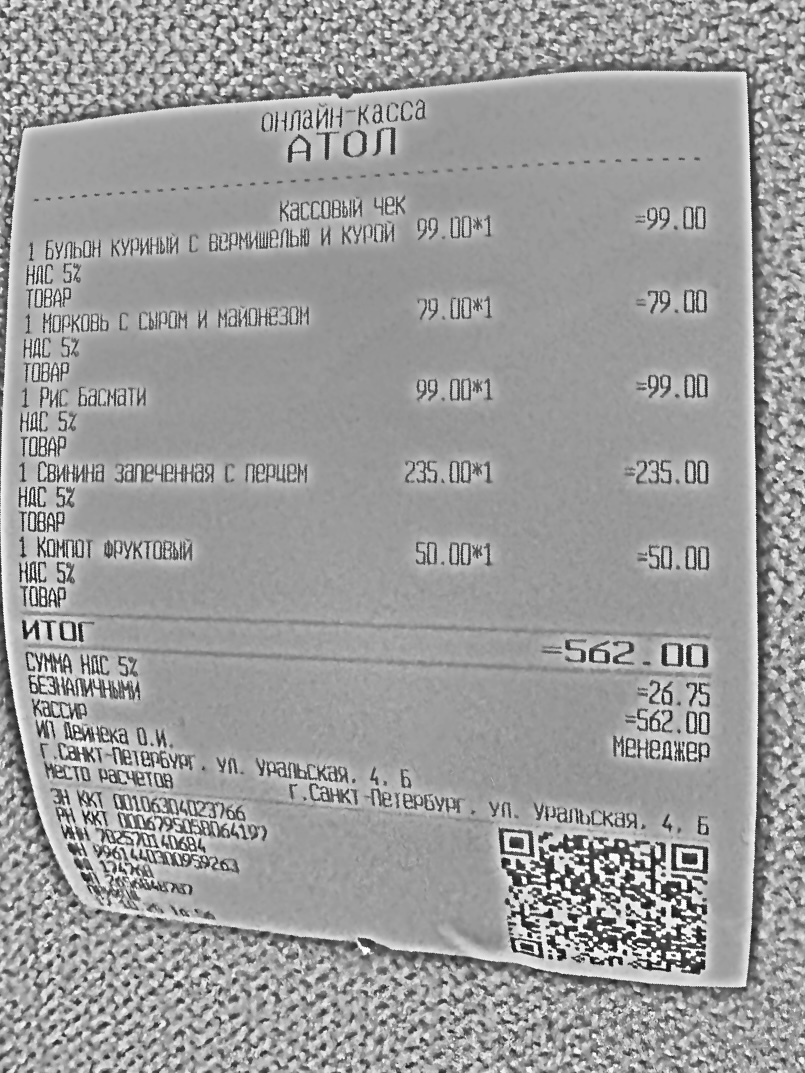
Продавец: ИП Дейнека О.И.
ИНН: 782570140684
Дата: 17.10.25
Товары: 1 Бульон куриныйй с вермишелью и курой; 1 Морковь с сыром и майонезом; 1 Рис Басмати; 1 Свинина запеченная с перцем; 1 Компот фруктовый
Количество: 1; 1; 1; 1; 1
Цена: 99.00; 79.00; 99.00; 235.00; 50.00
Сумма: 99.00; 79.00; 99.00; 235.00; 50.00
Итого: 562.00